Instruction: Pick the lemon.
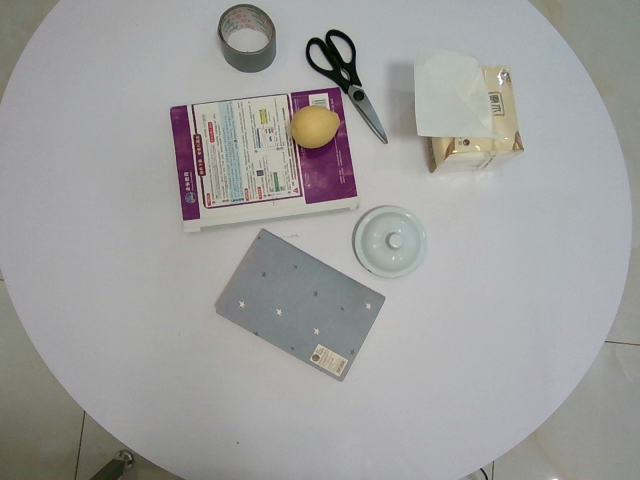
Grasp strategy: vertical